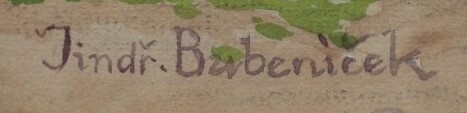
Signature of: jindřich bubeníček